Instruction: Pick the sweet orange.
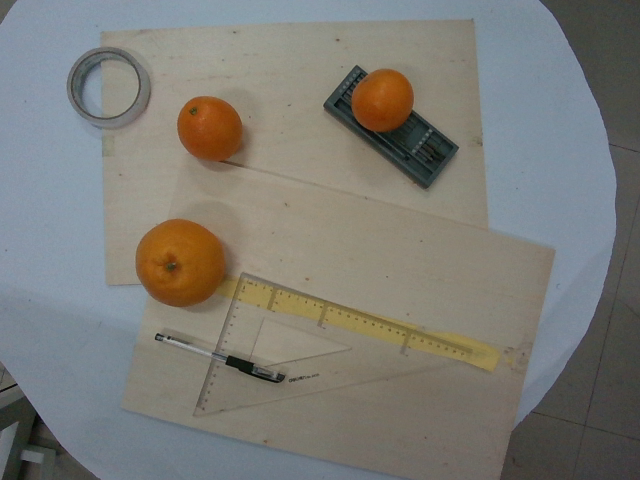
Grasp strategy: vertical